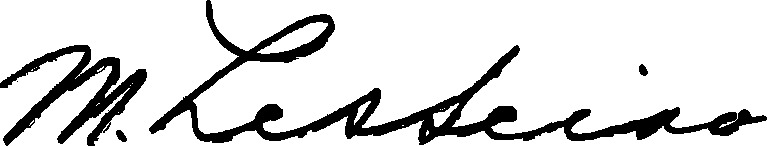
Signature of: manuel lesteiro